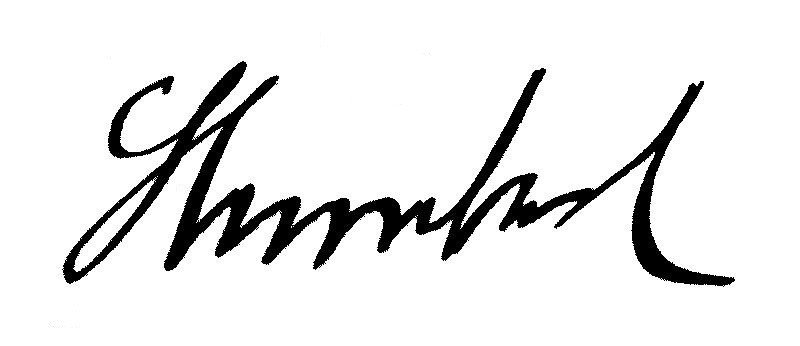
Signature of: salomon grumbach